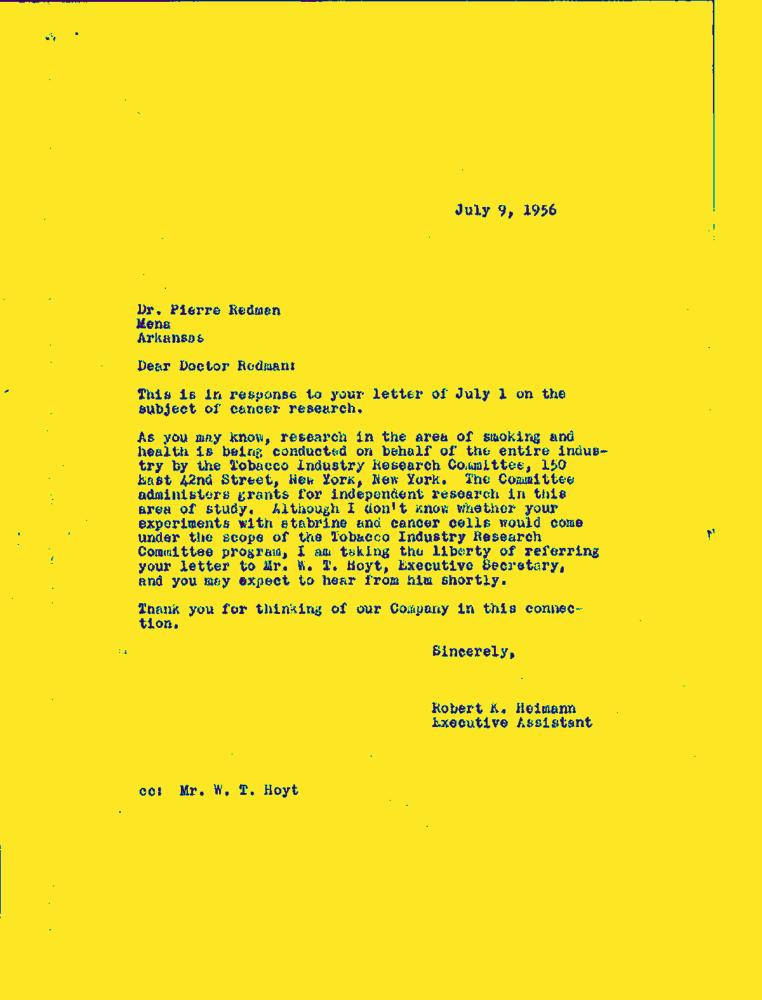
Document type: Letter-Doc